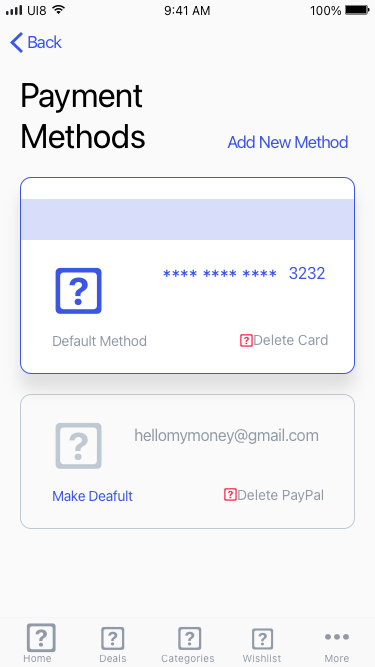
Text in this UI design:
Add New Method
Back
Delete Card


Default Method
**** **** ****
3232
hellomymoney@gmail.com
Make Deafult
Delete PayPal


Payment Methods